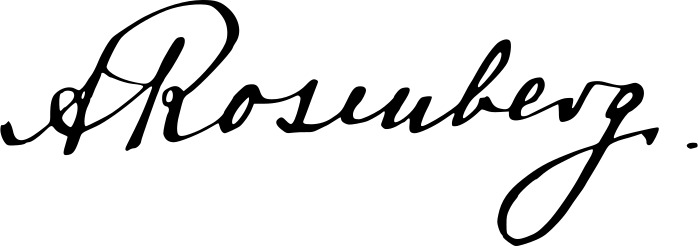
Signature of: alfred rosenberg